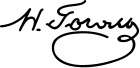
Signature of: nikolai gogol